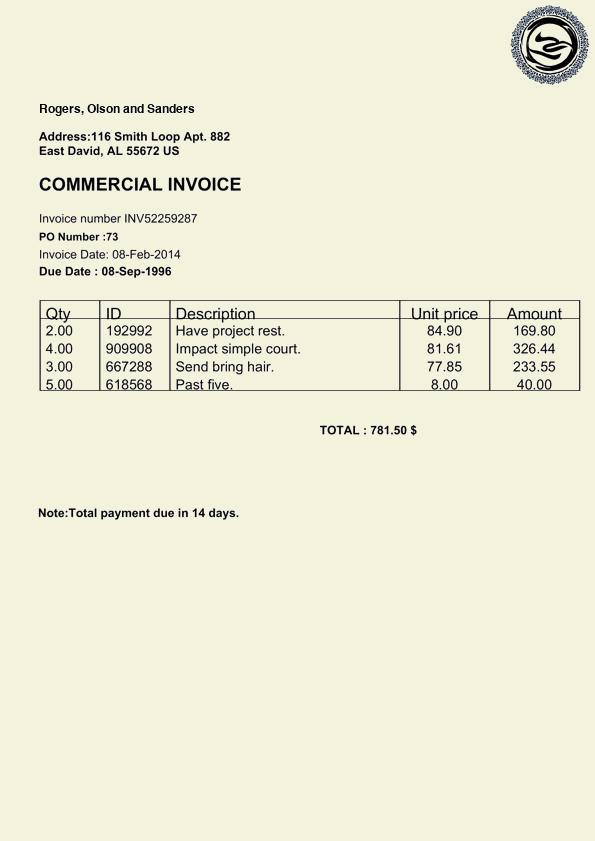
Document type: Invoice